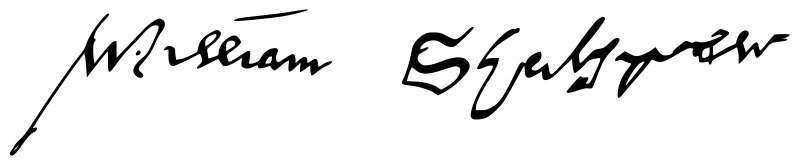
Signature of: william shakespeare